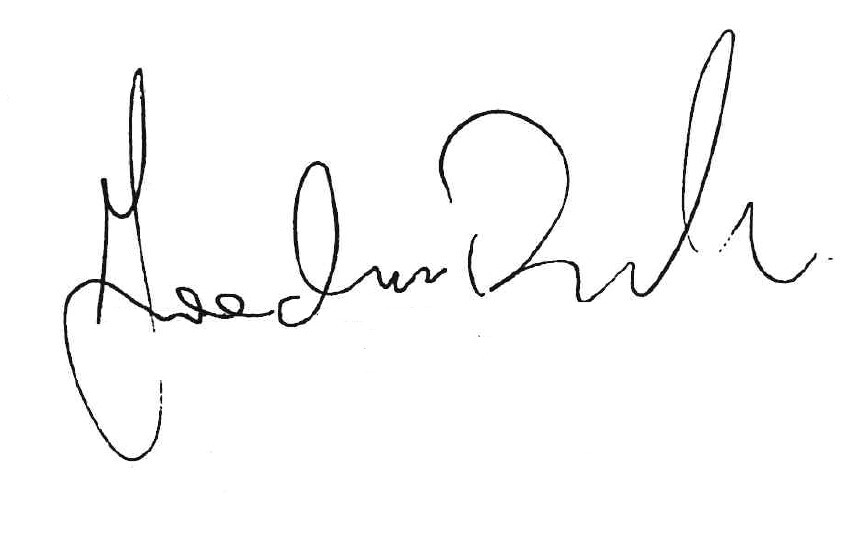
Signature of: joachim brudziński